Question: What jurisdiction, city, or county is the document associated with?
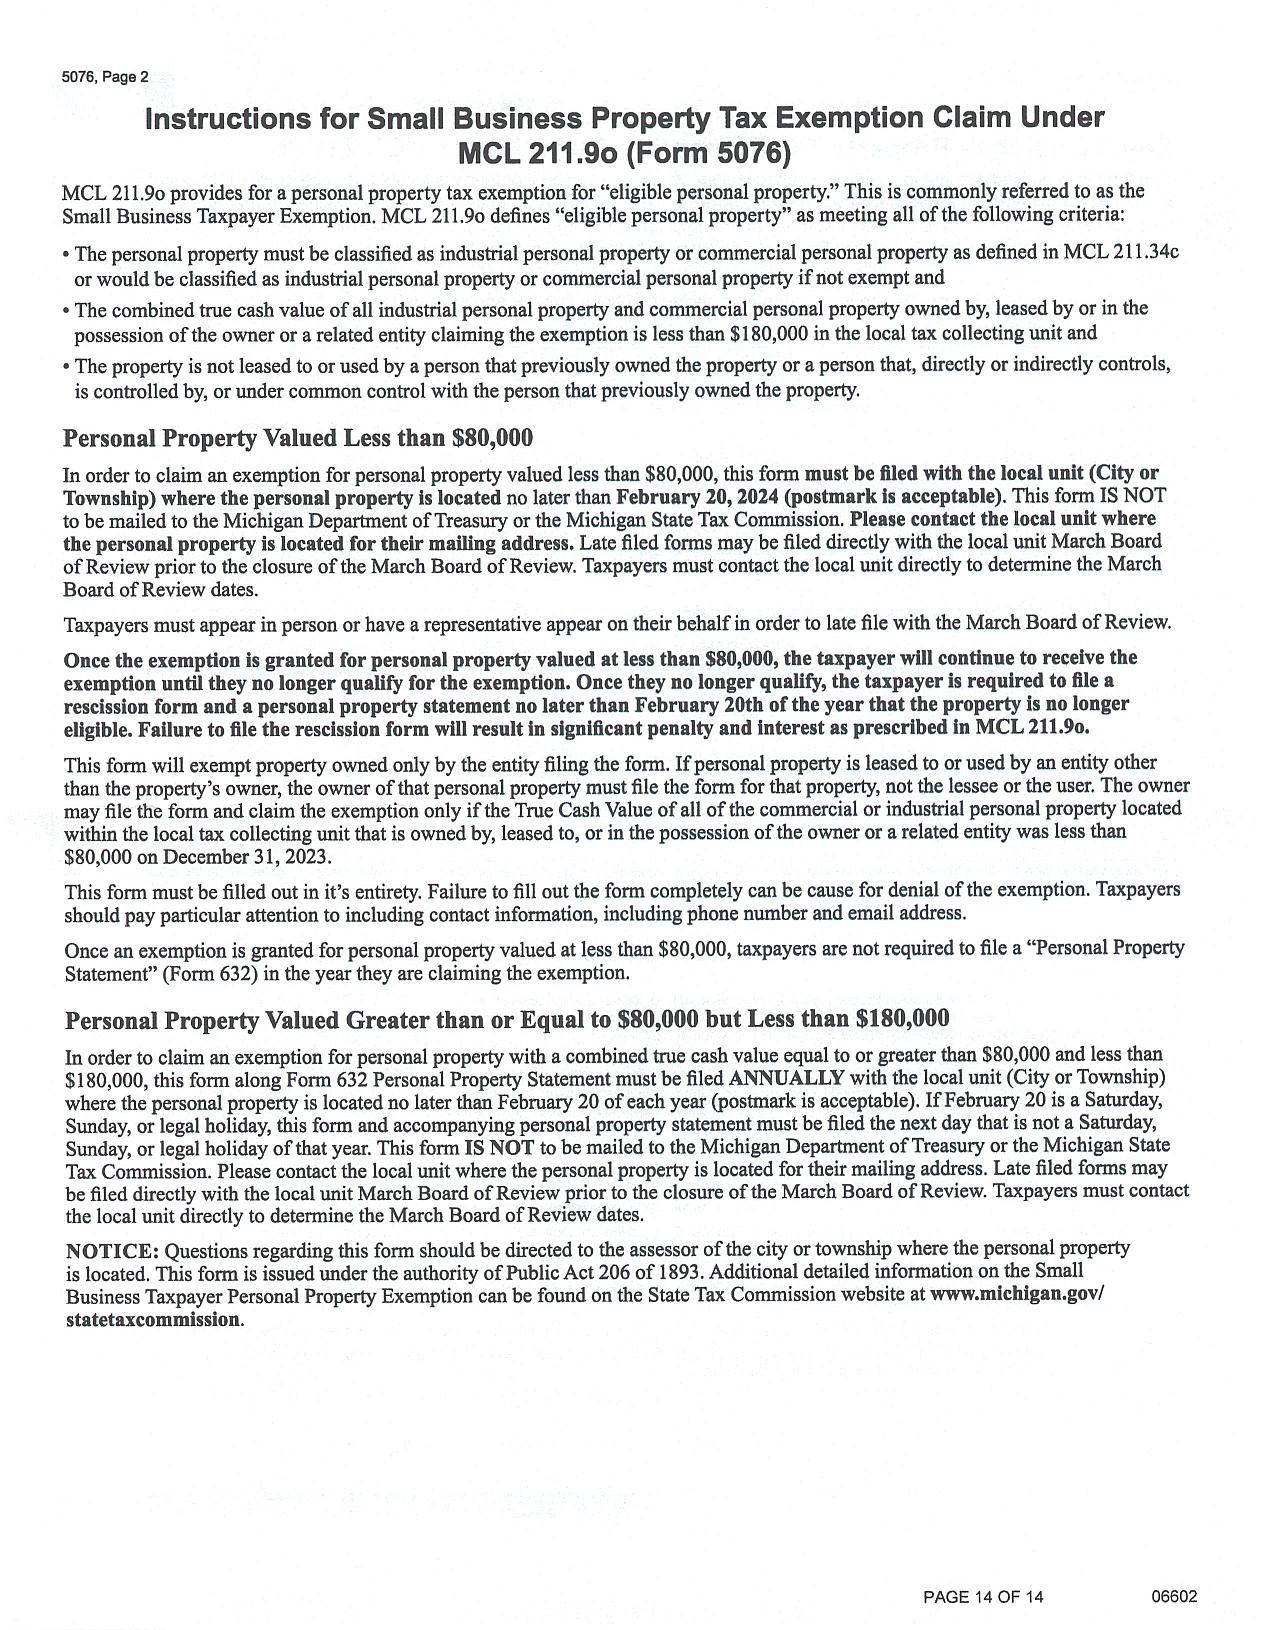
Answer: "City or Township"